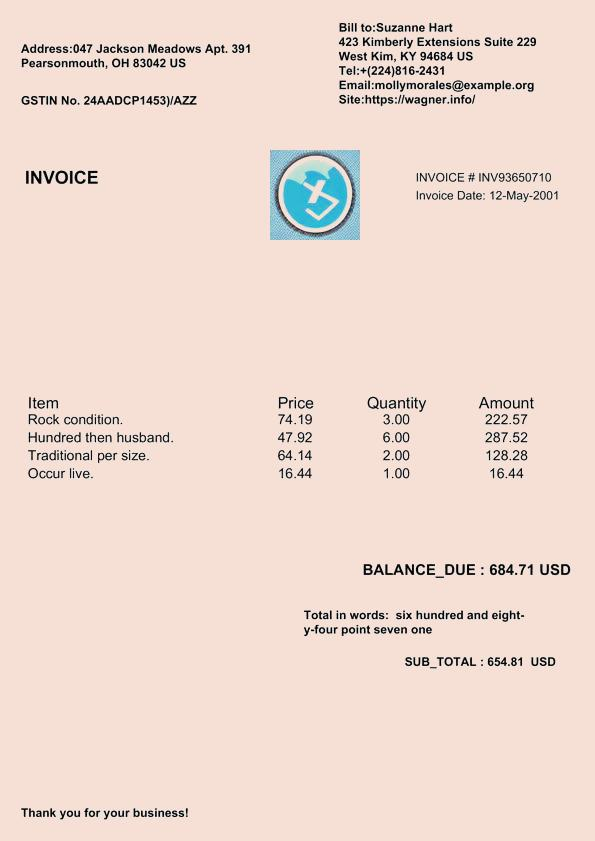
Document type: Invoice